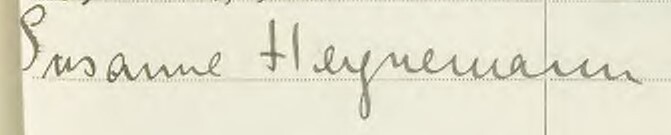
Signature of: susanne heynemann